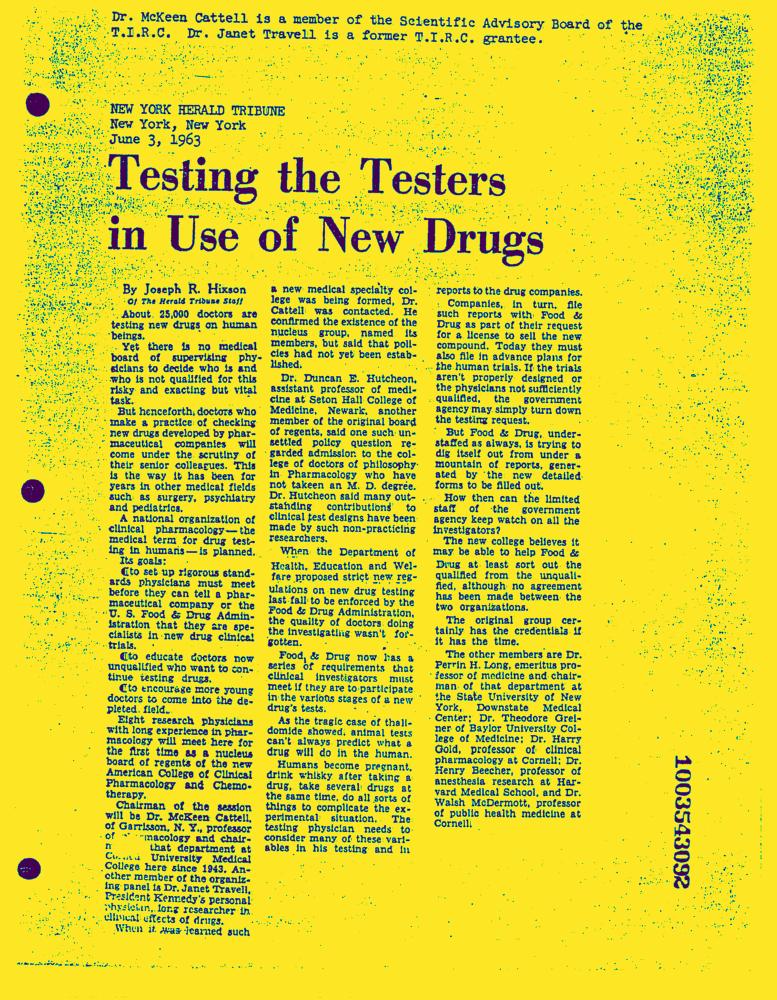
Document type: News-Article